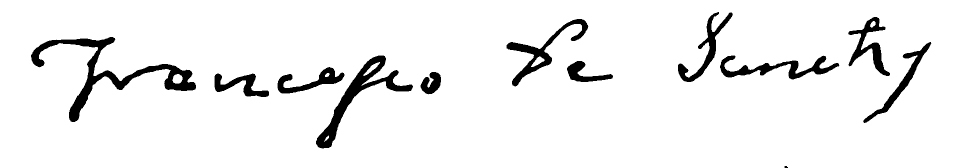
Signature of: francesco de sanctis